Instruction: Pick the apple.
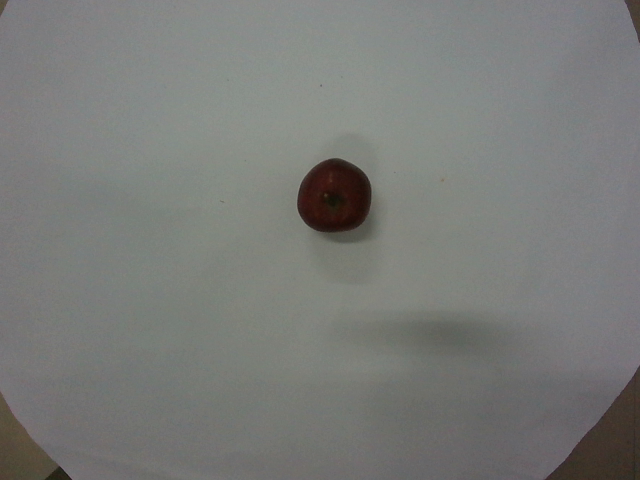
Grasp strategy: vertical